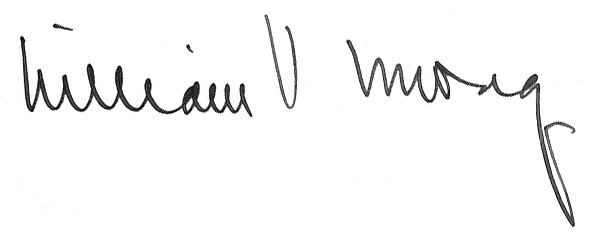
Signature of: william v mong